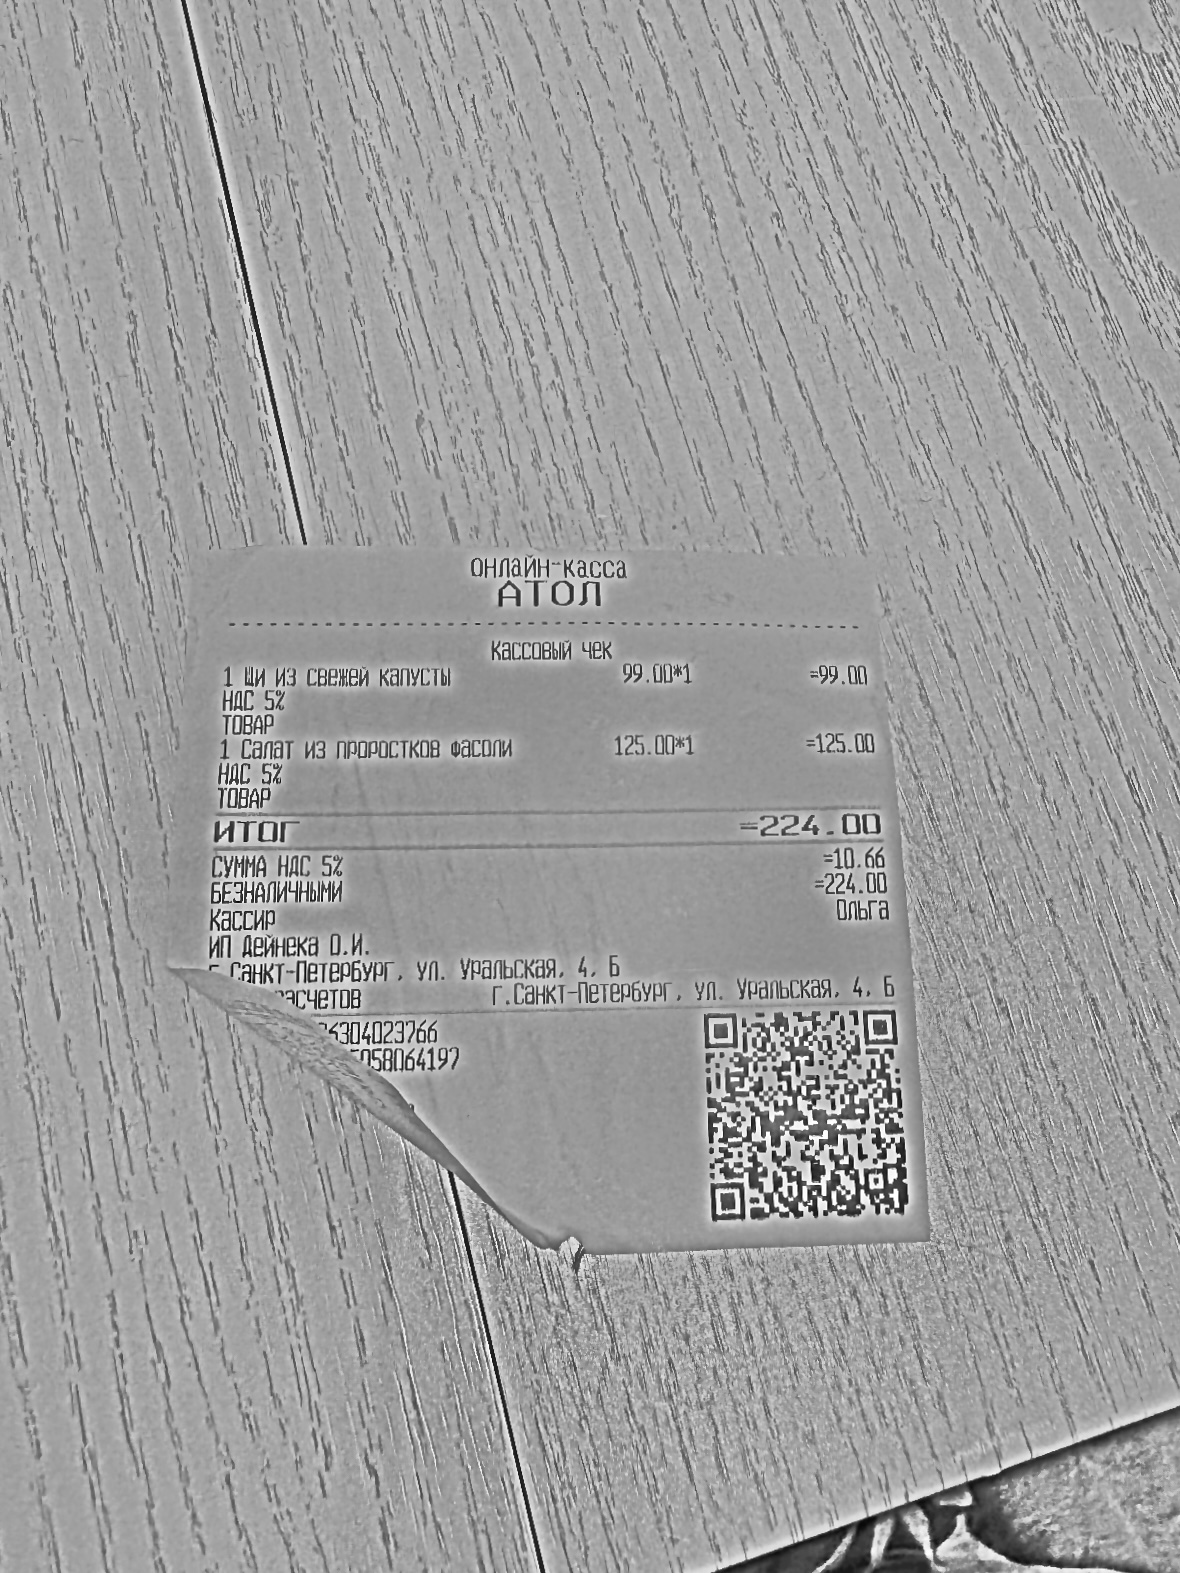
Продавец: ИП Дейнека О.И.
ИНН: не распознано
Дата: не распознано
Товары: 1 Щи из свежей капусты; 1 Салат из проростков фасоли
Количество: 1; 1
Цена: 99.00; 125.00
Сумма: 99.00; 125.00
Итого: 224.00